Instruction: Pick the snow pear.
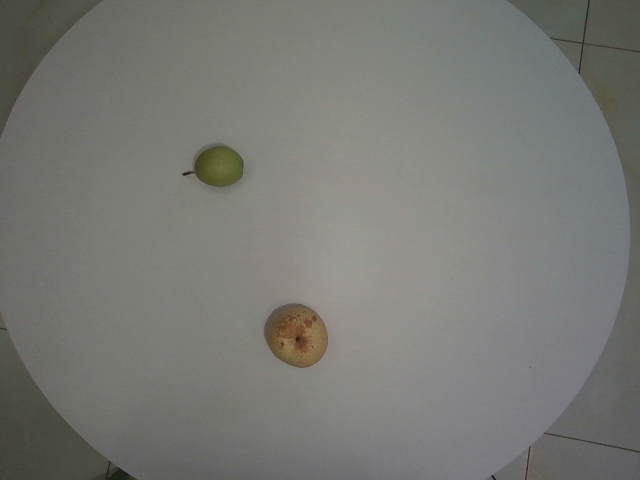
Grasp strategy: vertical